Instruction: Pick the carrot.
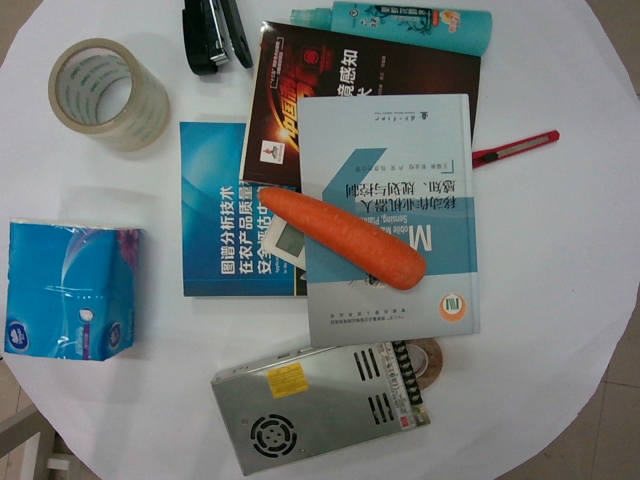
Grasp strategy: vertical